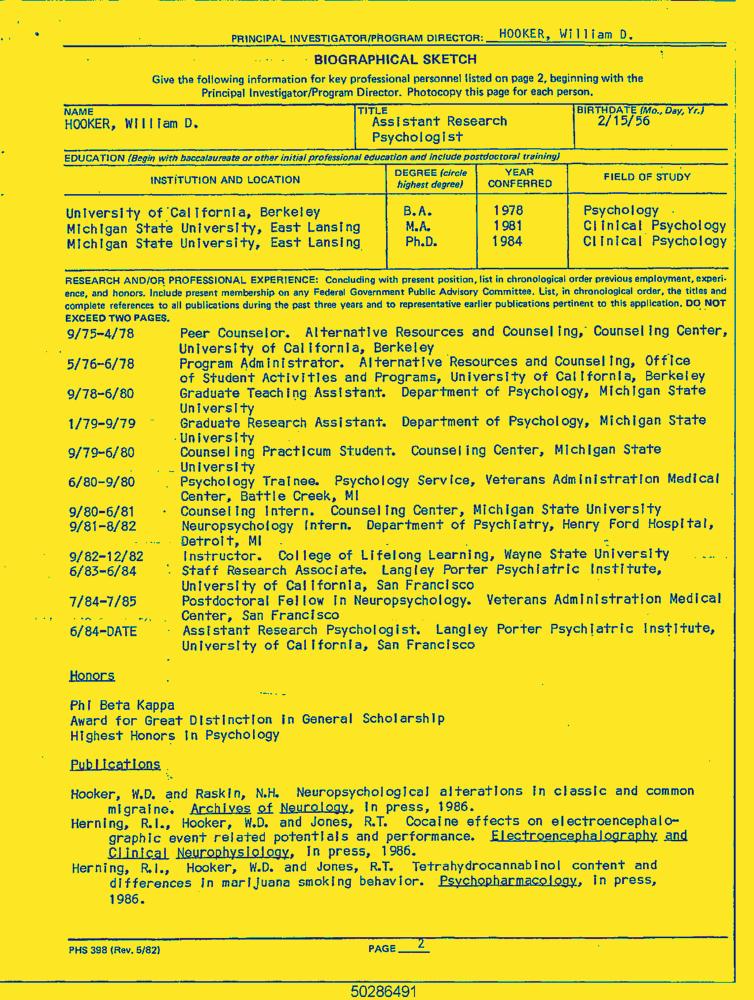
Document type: Resume-Doc